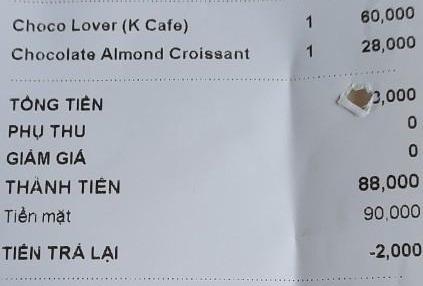
<table>
<tr>
<td>Choco Lover (K Cafe)</td>
<td>1</td>
<td>60,000</td>
</tr>
<tr>
<td>Chocolate Almond Croissant</td>
<td>1</td>
<td>28,000</td>
</tr>
</table>

TỔNG TIỀN 88,000
PHỤ THU 0
GIẢM GIÁ 0
THÀNH TIỀN 88,000
Tiền mặt 90,000
TIỀN TRẢ LẠI -2,000